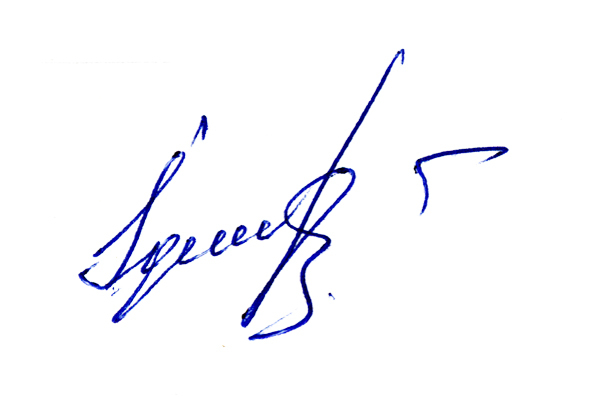
Signature of: qılman i man